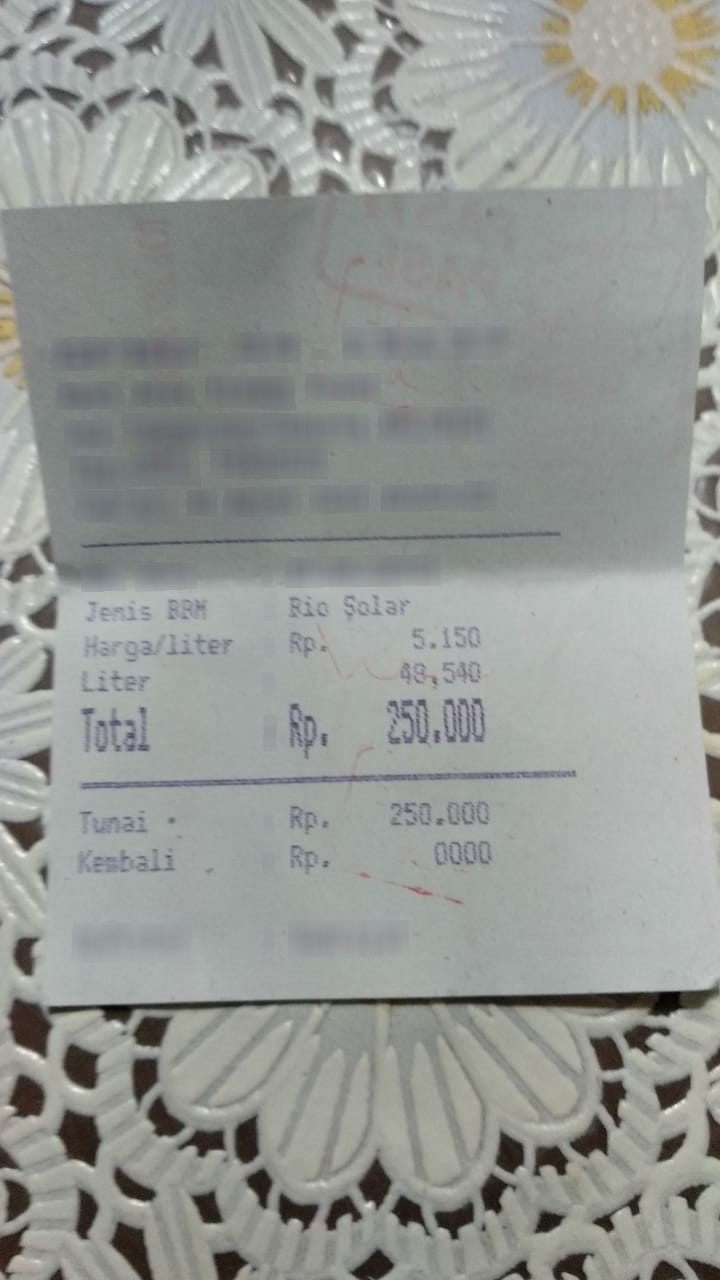
Number of items: 4
OCR text regions:
text: Rp.
text: Rp.
text: Rp.
text: Rp.
text: Jenis
text: BBM
text: Bio
text: Solar
text: Harga/Liter
text: 5.150
text: Liter
text: 48,540
text: Total
text: 250.000
text: Tunai
text: 250.000
text: Kembali
text: 0000